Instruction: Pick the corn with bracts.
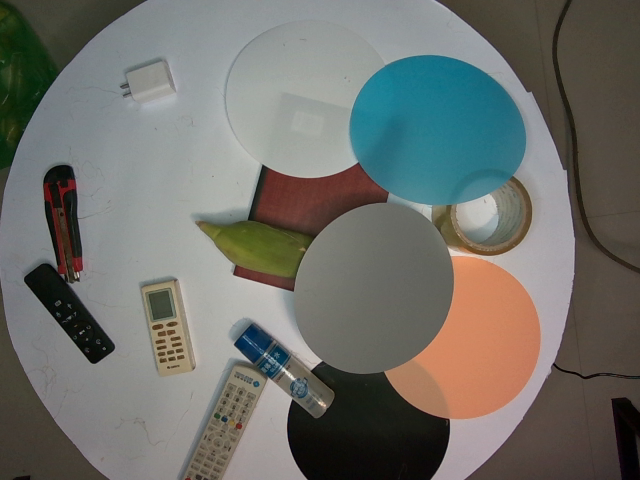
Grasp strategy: vertical